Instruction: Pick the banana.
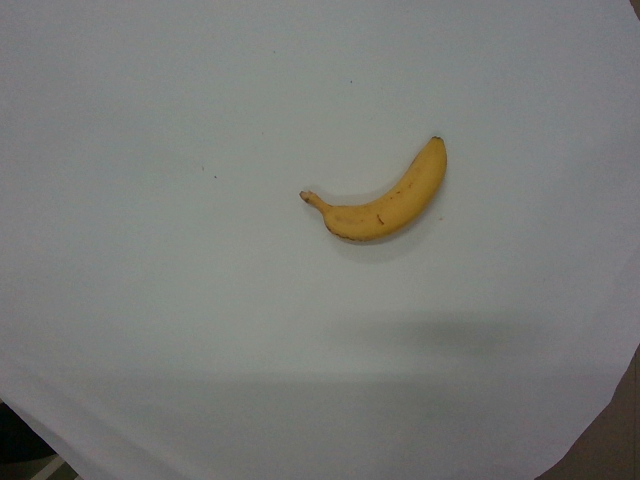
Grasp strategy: vertical